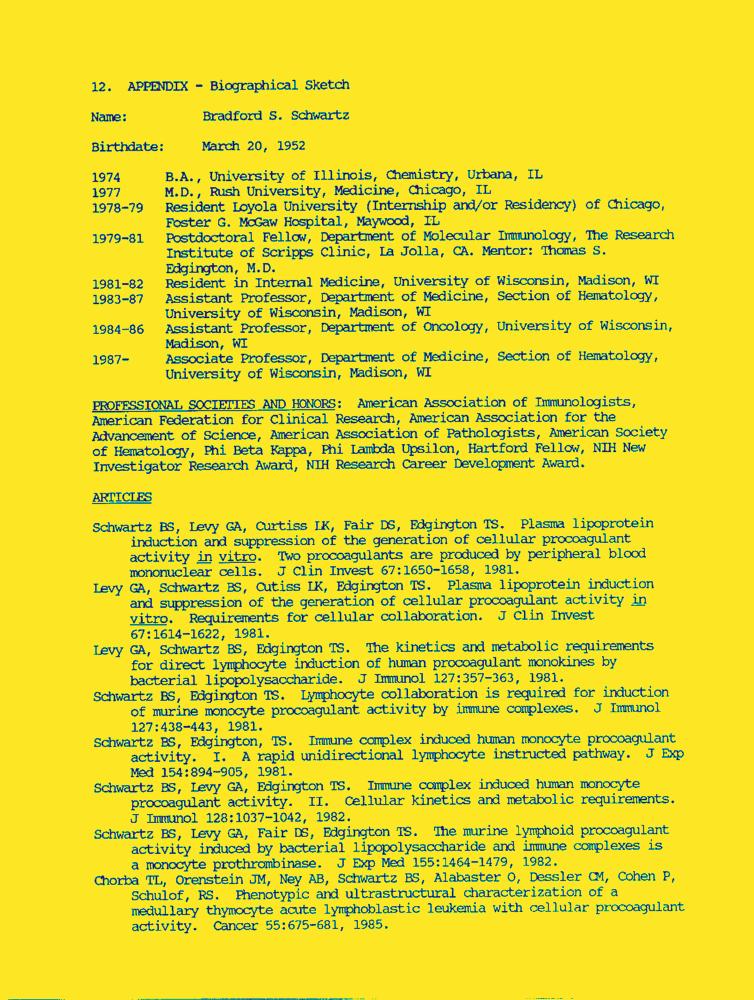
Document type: Resume-Doc